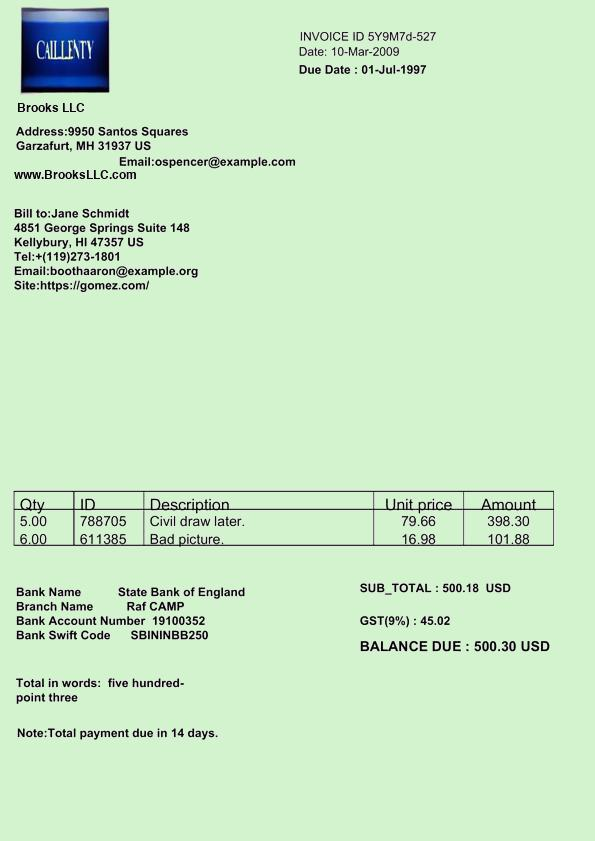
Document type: Invoice